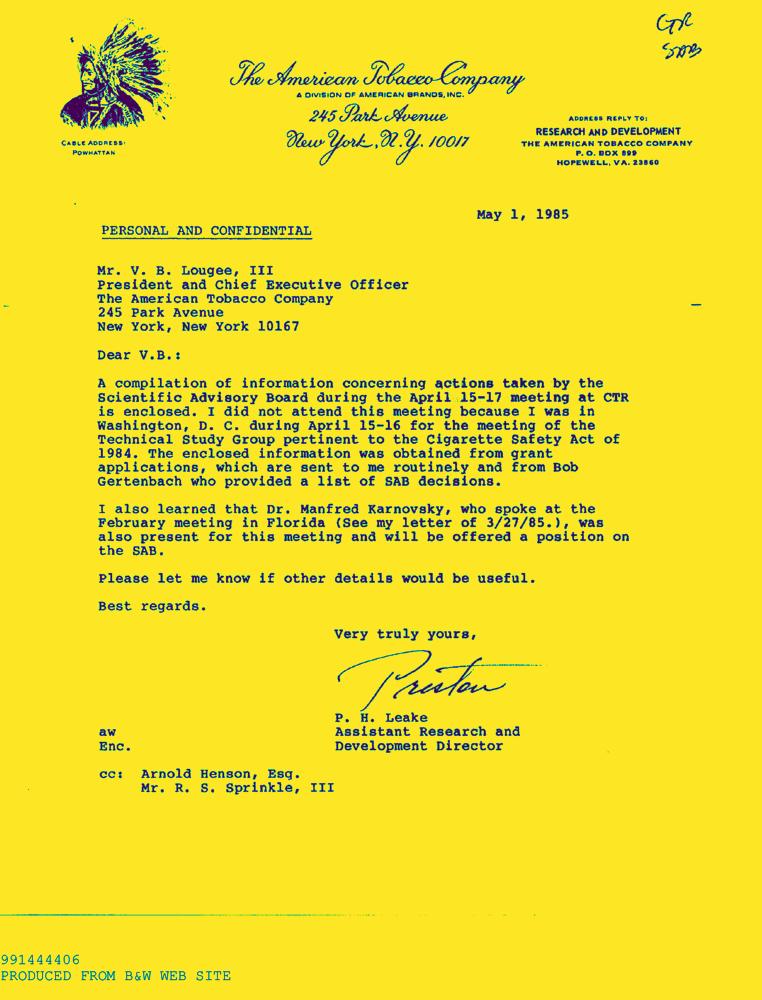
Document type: Letter-Doc